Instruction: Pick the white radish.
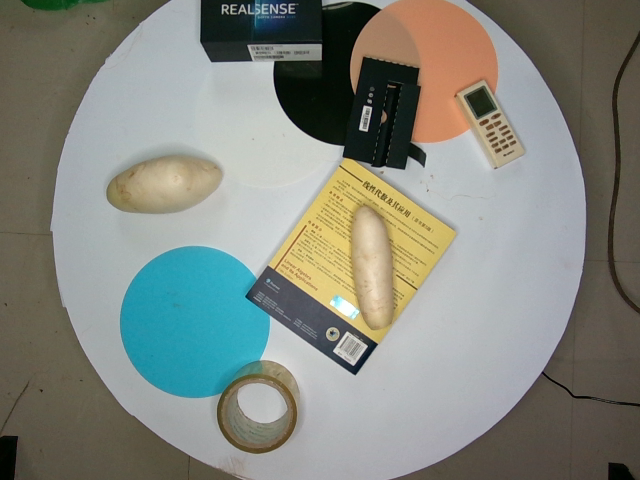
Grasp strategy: vertical